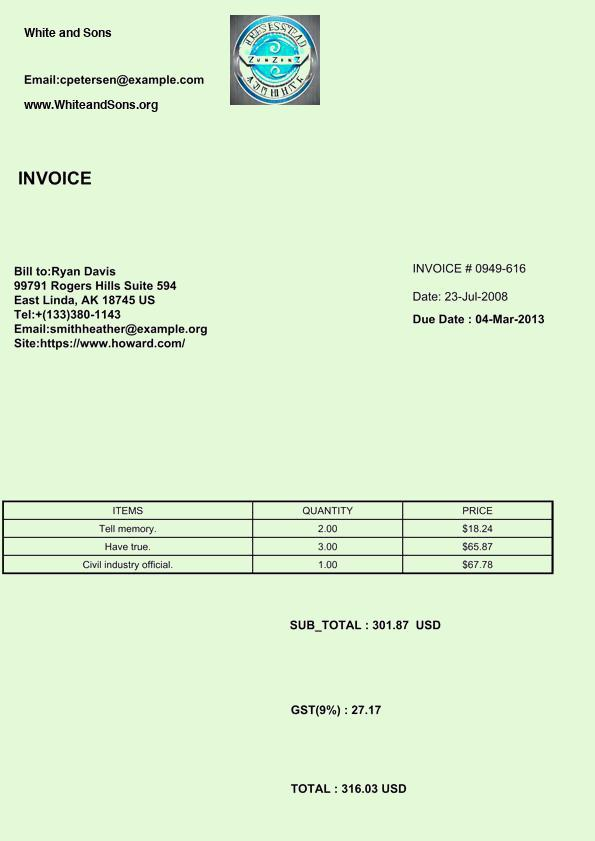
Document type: Invoice